Question: Describe the condition in detail:
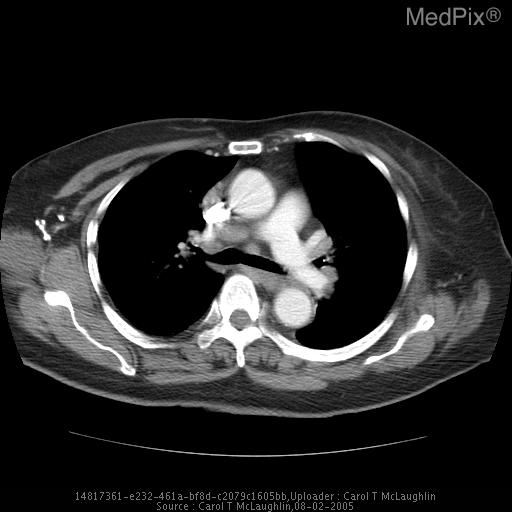
Answer: The disease is discussed as: Sjogren’s syndrome is an autoimmune disorder characterized by infiltration of lymphocytes into the lacrimal, salivary, and mucous glands causing keratoconjuntivitis sicca (dry eyes), xerostomia (dry mouth), and xerorhinia (dry nose).  Typically, the disease affects middle aged women and many of the patients have associated manifestations of other collagen vascular disorders (e.g. rheumatoid arthritis, scleroderma, or SLE).

Pulmonary involvement of Sjogren’s disease occurs in approximately one-third of patients with or without collagen vascular disease.  Most commonly this manifests as interstitial fibrosis.  Thickened sputum with associated mucous plugging and recurrent atelectasis, pneumonia, bronchitis or bronchiectasis is also seen.  Sjogren’s patients are also at increased risk for developing non-Hodgkin’s lymphoma and lymphocytic interstitial pneumonitis.

Lymphoma occurs in approximately 5-10% of Sjogren’s patients. These lymphomas are mucosa-associated lymphoid tissue (MALT) lymphoma. Generally, there are no correlations with the severity or duration of Sjogren’s and development of lymphoma.  Lymphoma should be suspected in patients with nodular or alveolar opacities and mediastinal lymph node involement.

Lymphocytic interstitial pneumonitis or diffuse lymphoid hyperplasia is infiltration of the pulmonary interstitium by mature lymphocytes.  A lower lobe reticulonodular and linear pattern of disease is seen.  Often, air-space opacification will also be seen.